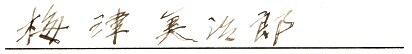
Signature of: yoshijirō umezu